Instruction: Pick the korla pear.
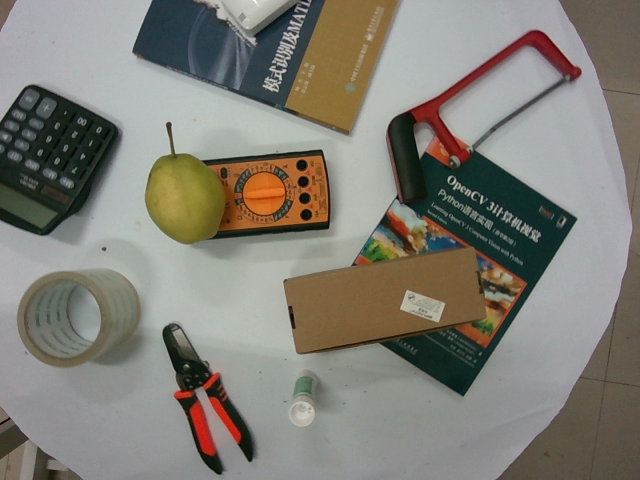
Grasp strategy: vertical